Question: What is the assessed value of the property as noted in the document?
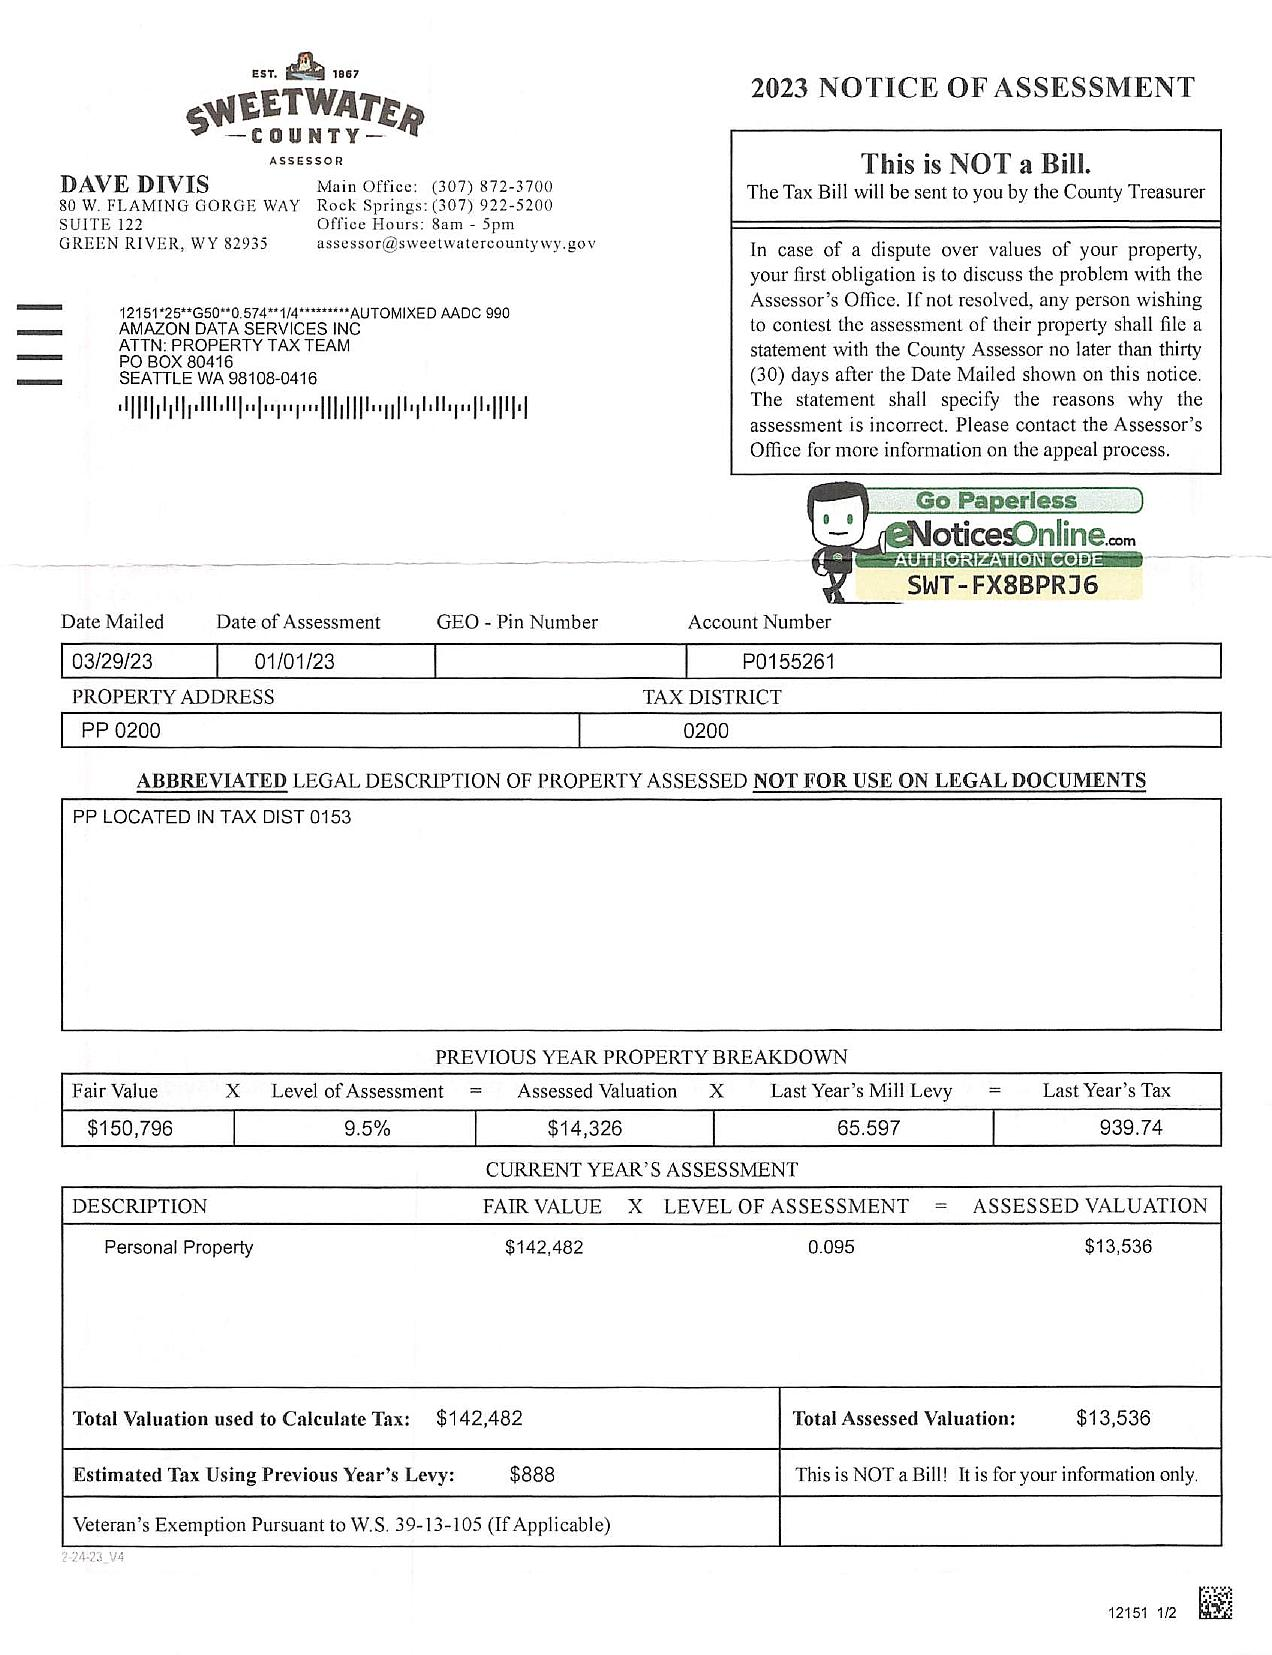
Answer: "$13,536 "